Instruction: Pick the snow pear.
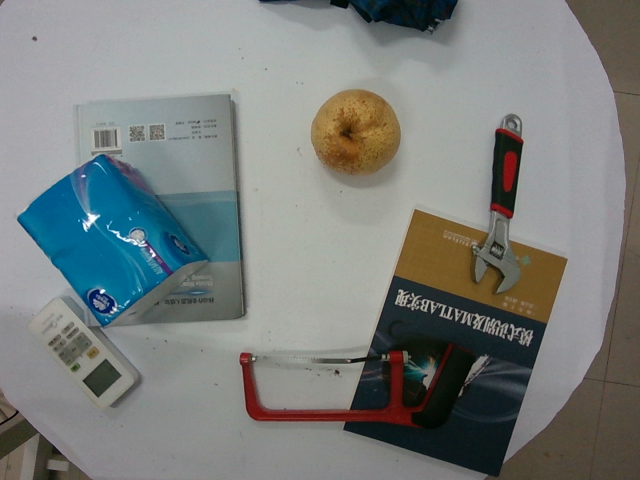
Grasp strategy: vertical